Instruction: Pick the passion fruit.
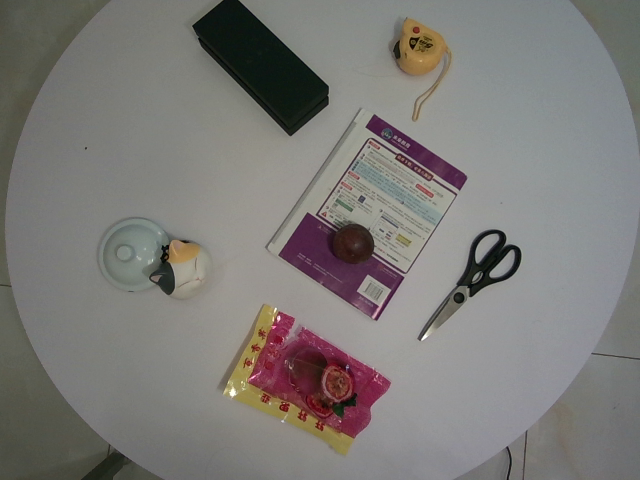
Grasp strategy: vertical